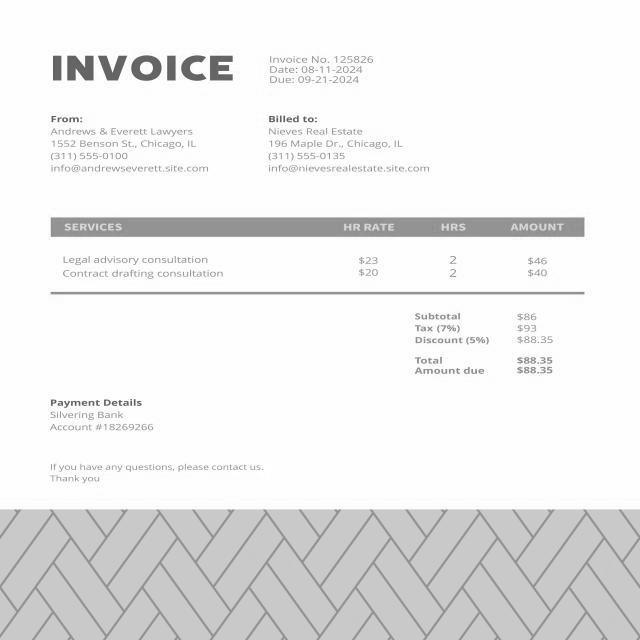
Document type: Invoice